Question: What is the total amount of taxes owed as per the document?
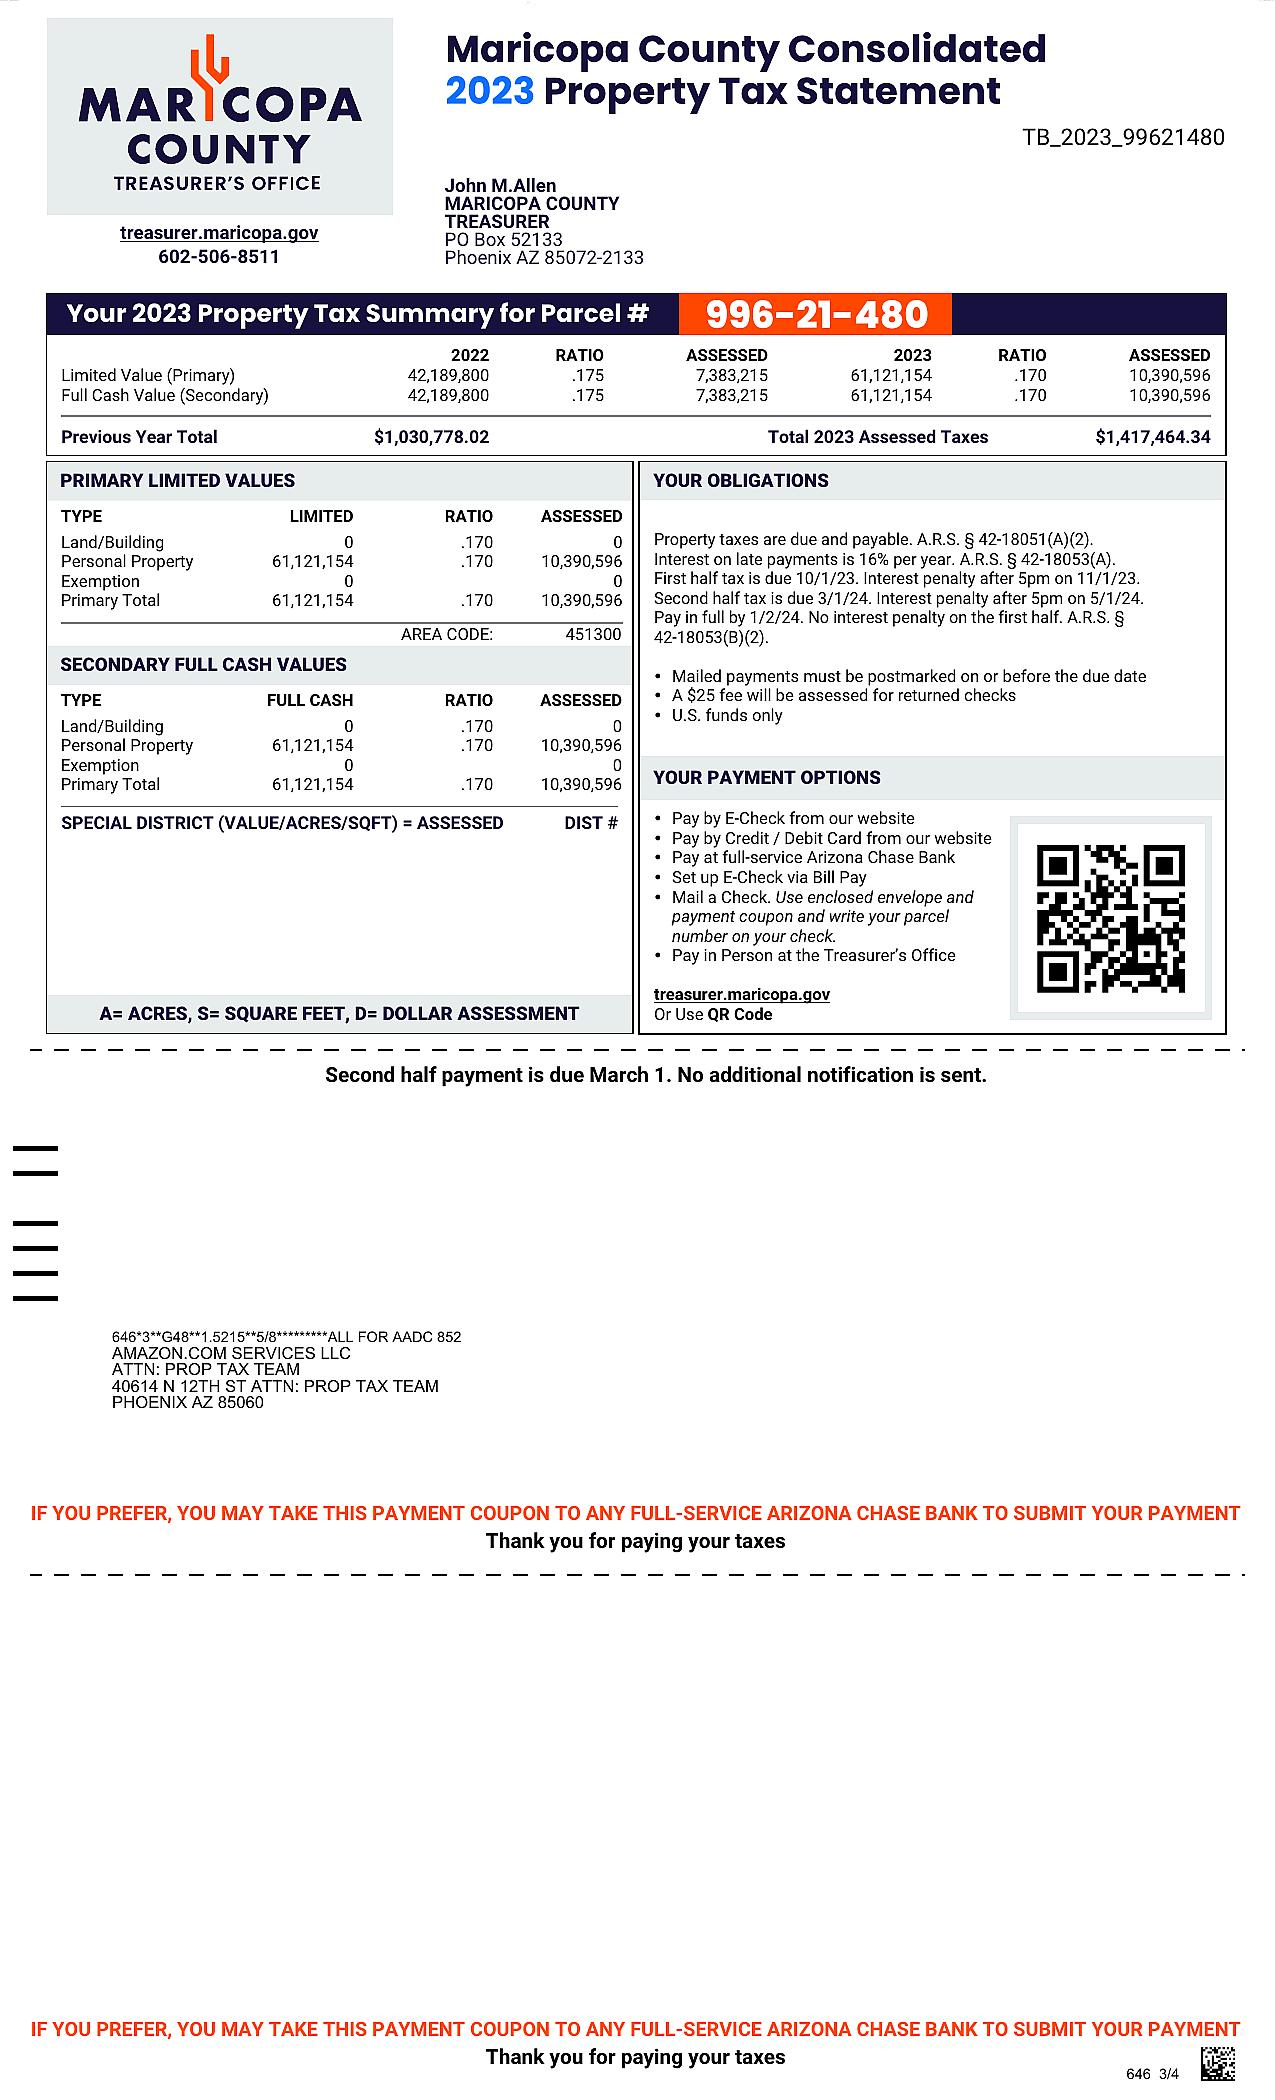
Answer: "$1,417,464.34 "